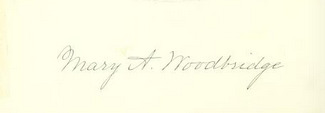
Signature of: mary a brayton woodbridge